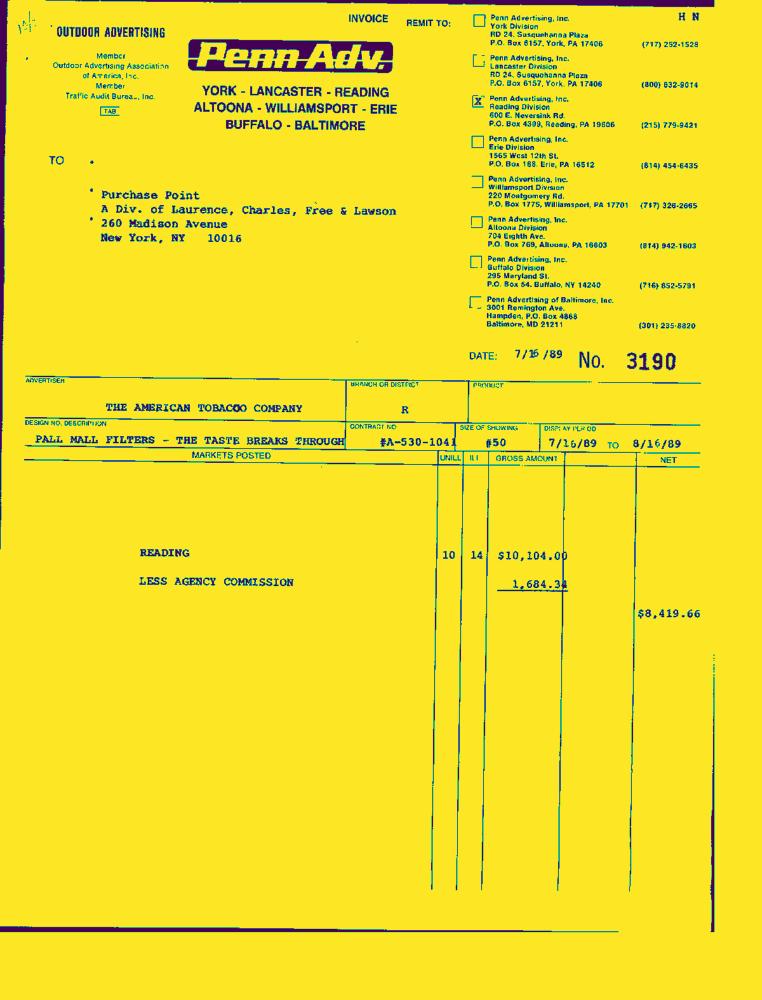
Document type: Invoice-Doc